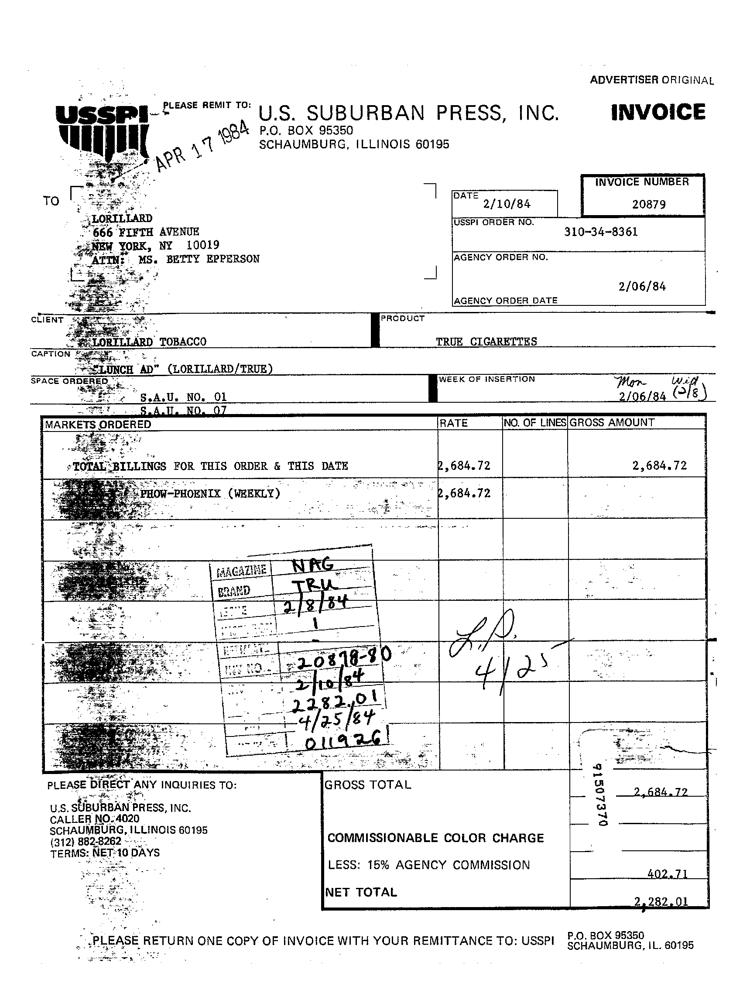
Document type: Invoice